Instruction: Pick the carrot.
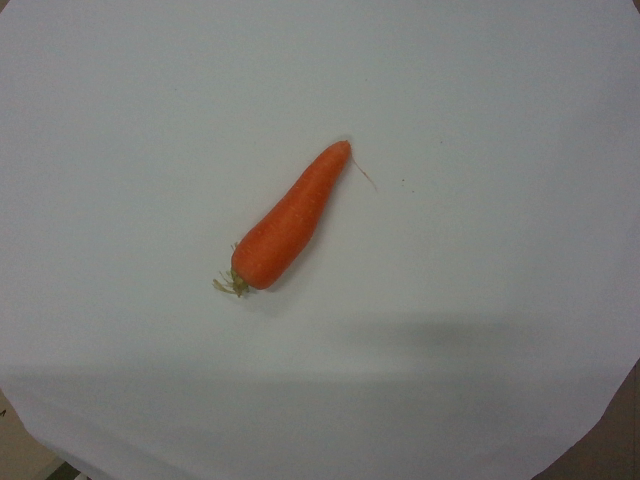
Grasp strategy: vertical